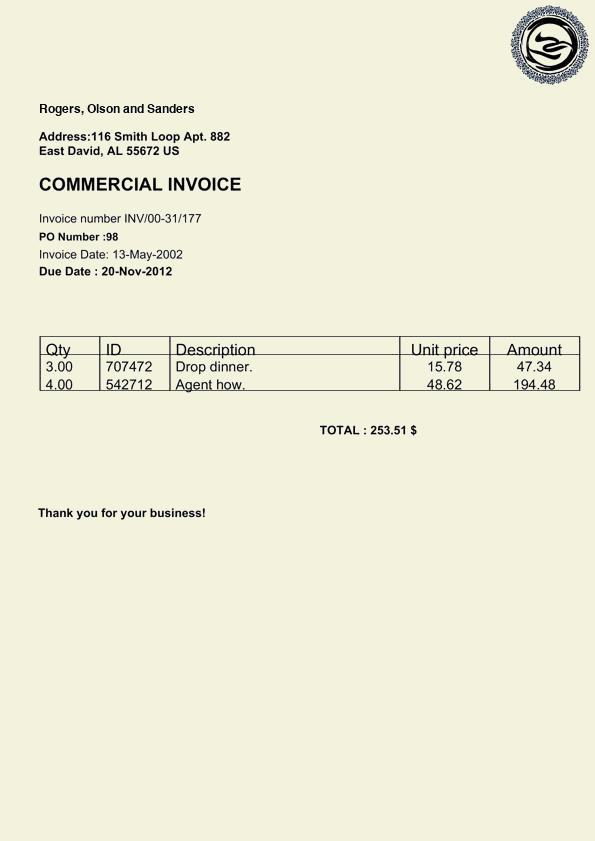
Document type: Invoice